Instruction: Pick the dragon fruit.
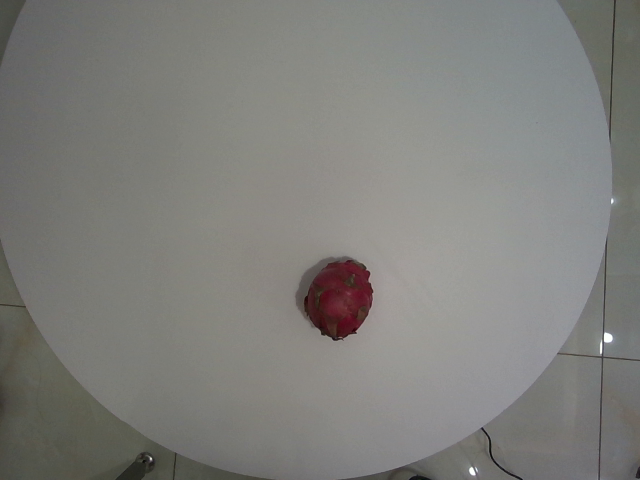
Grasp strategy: vertical